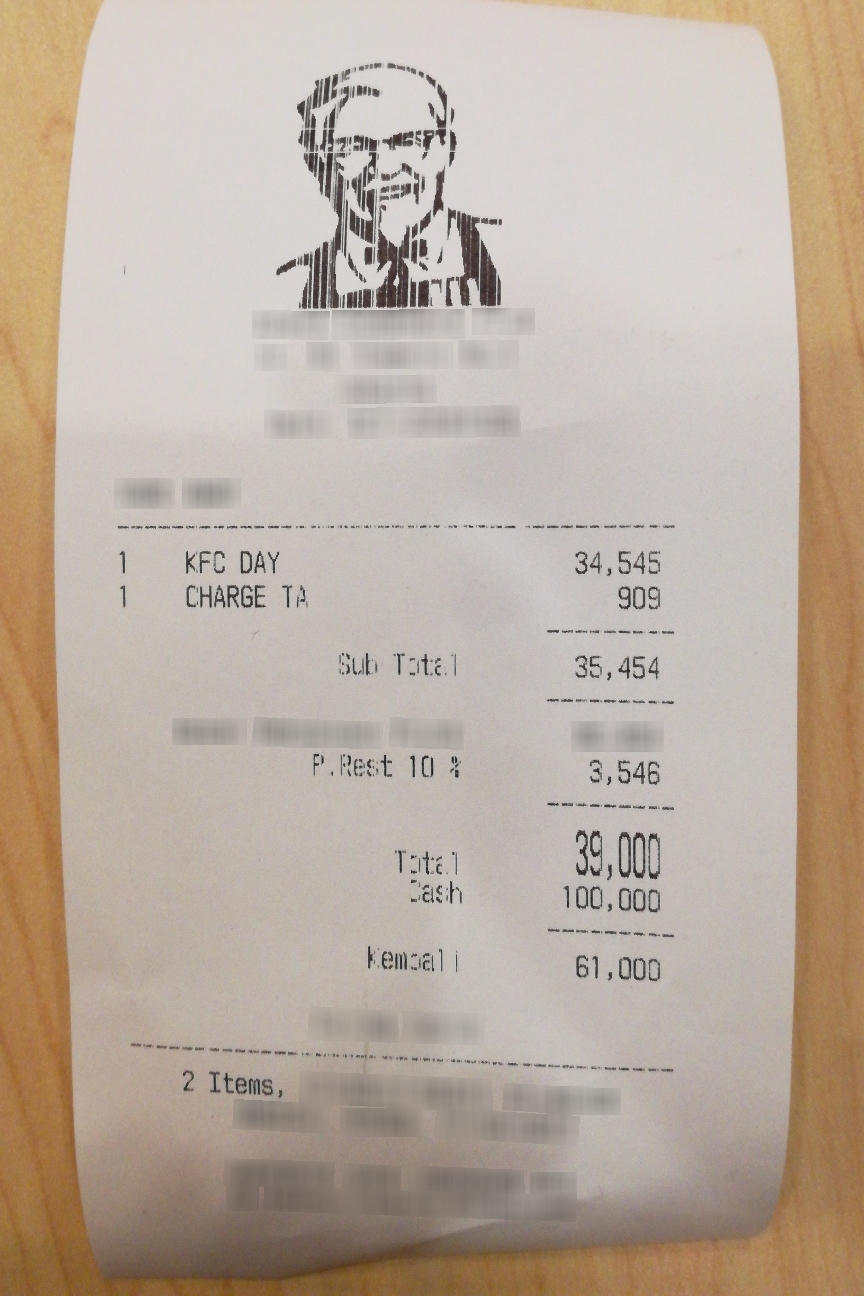
Receipt information:
subtotal: 35,454
total: 39,000
line_items: item_name: KFC DAY
item_value: 34,545
item_quantity: 1
item_name: CHARGE TA
item_value: 909
item_quantity: 1